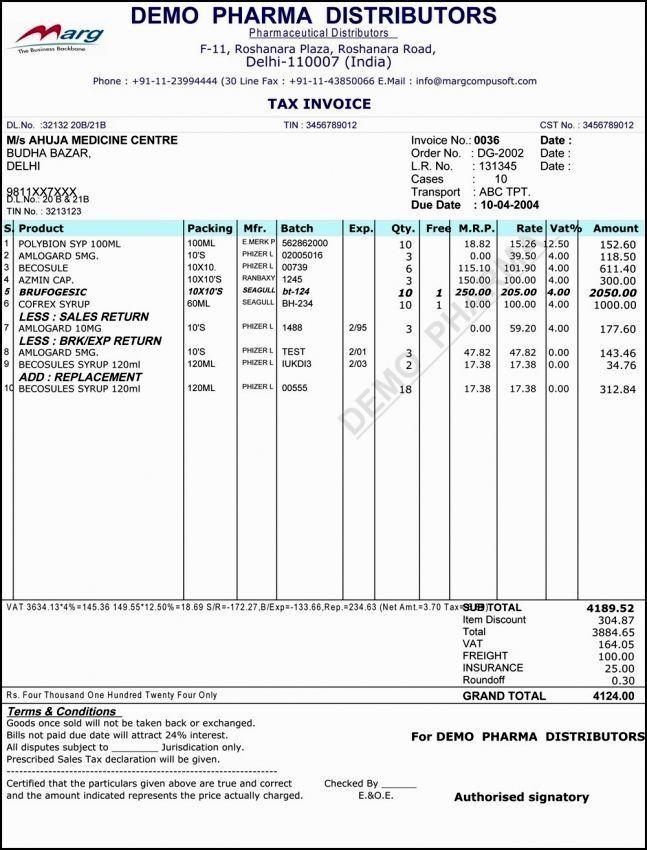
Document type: Invoice